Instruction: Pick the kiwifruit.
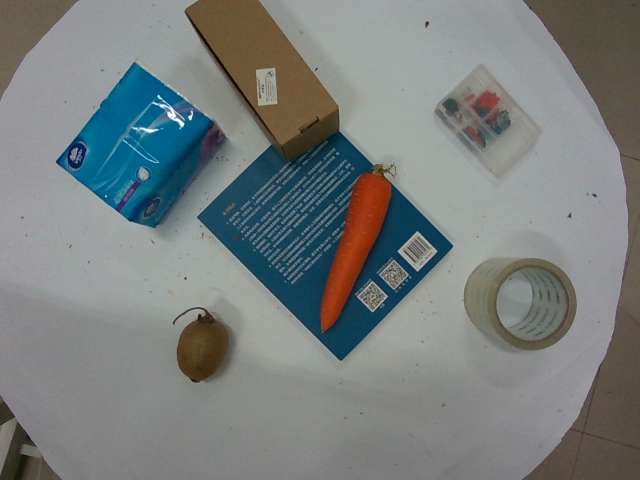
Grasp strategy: vertical